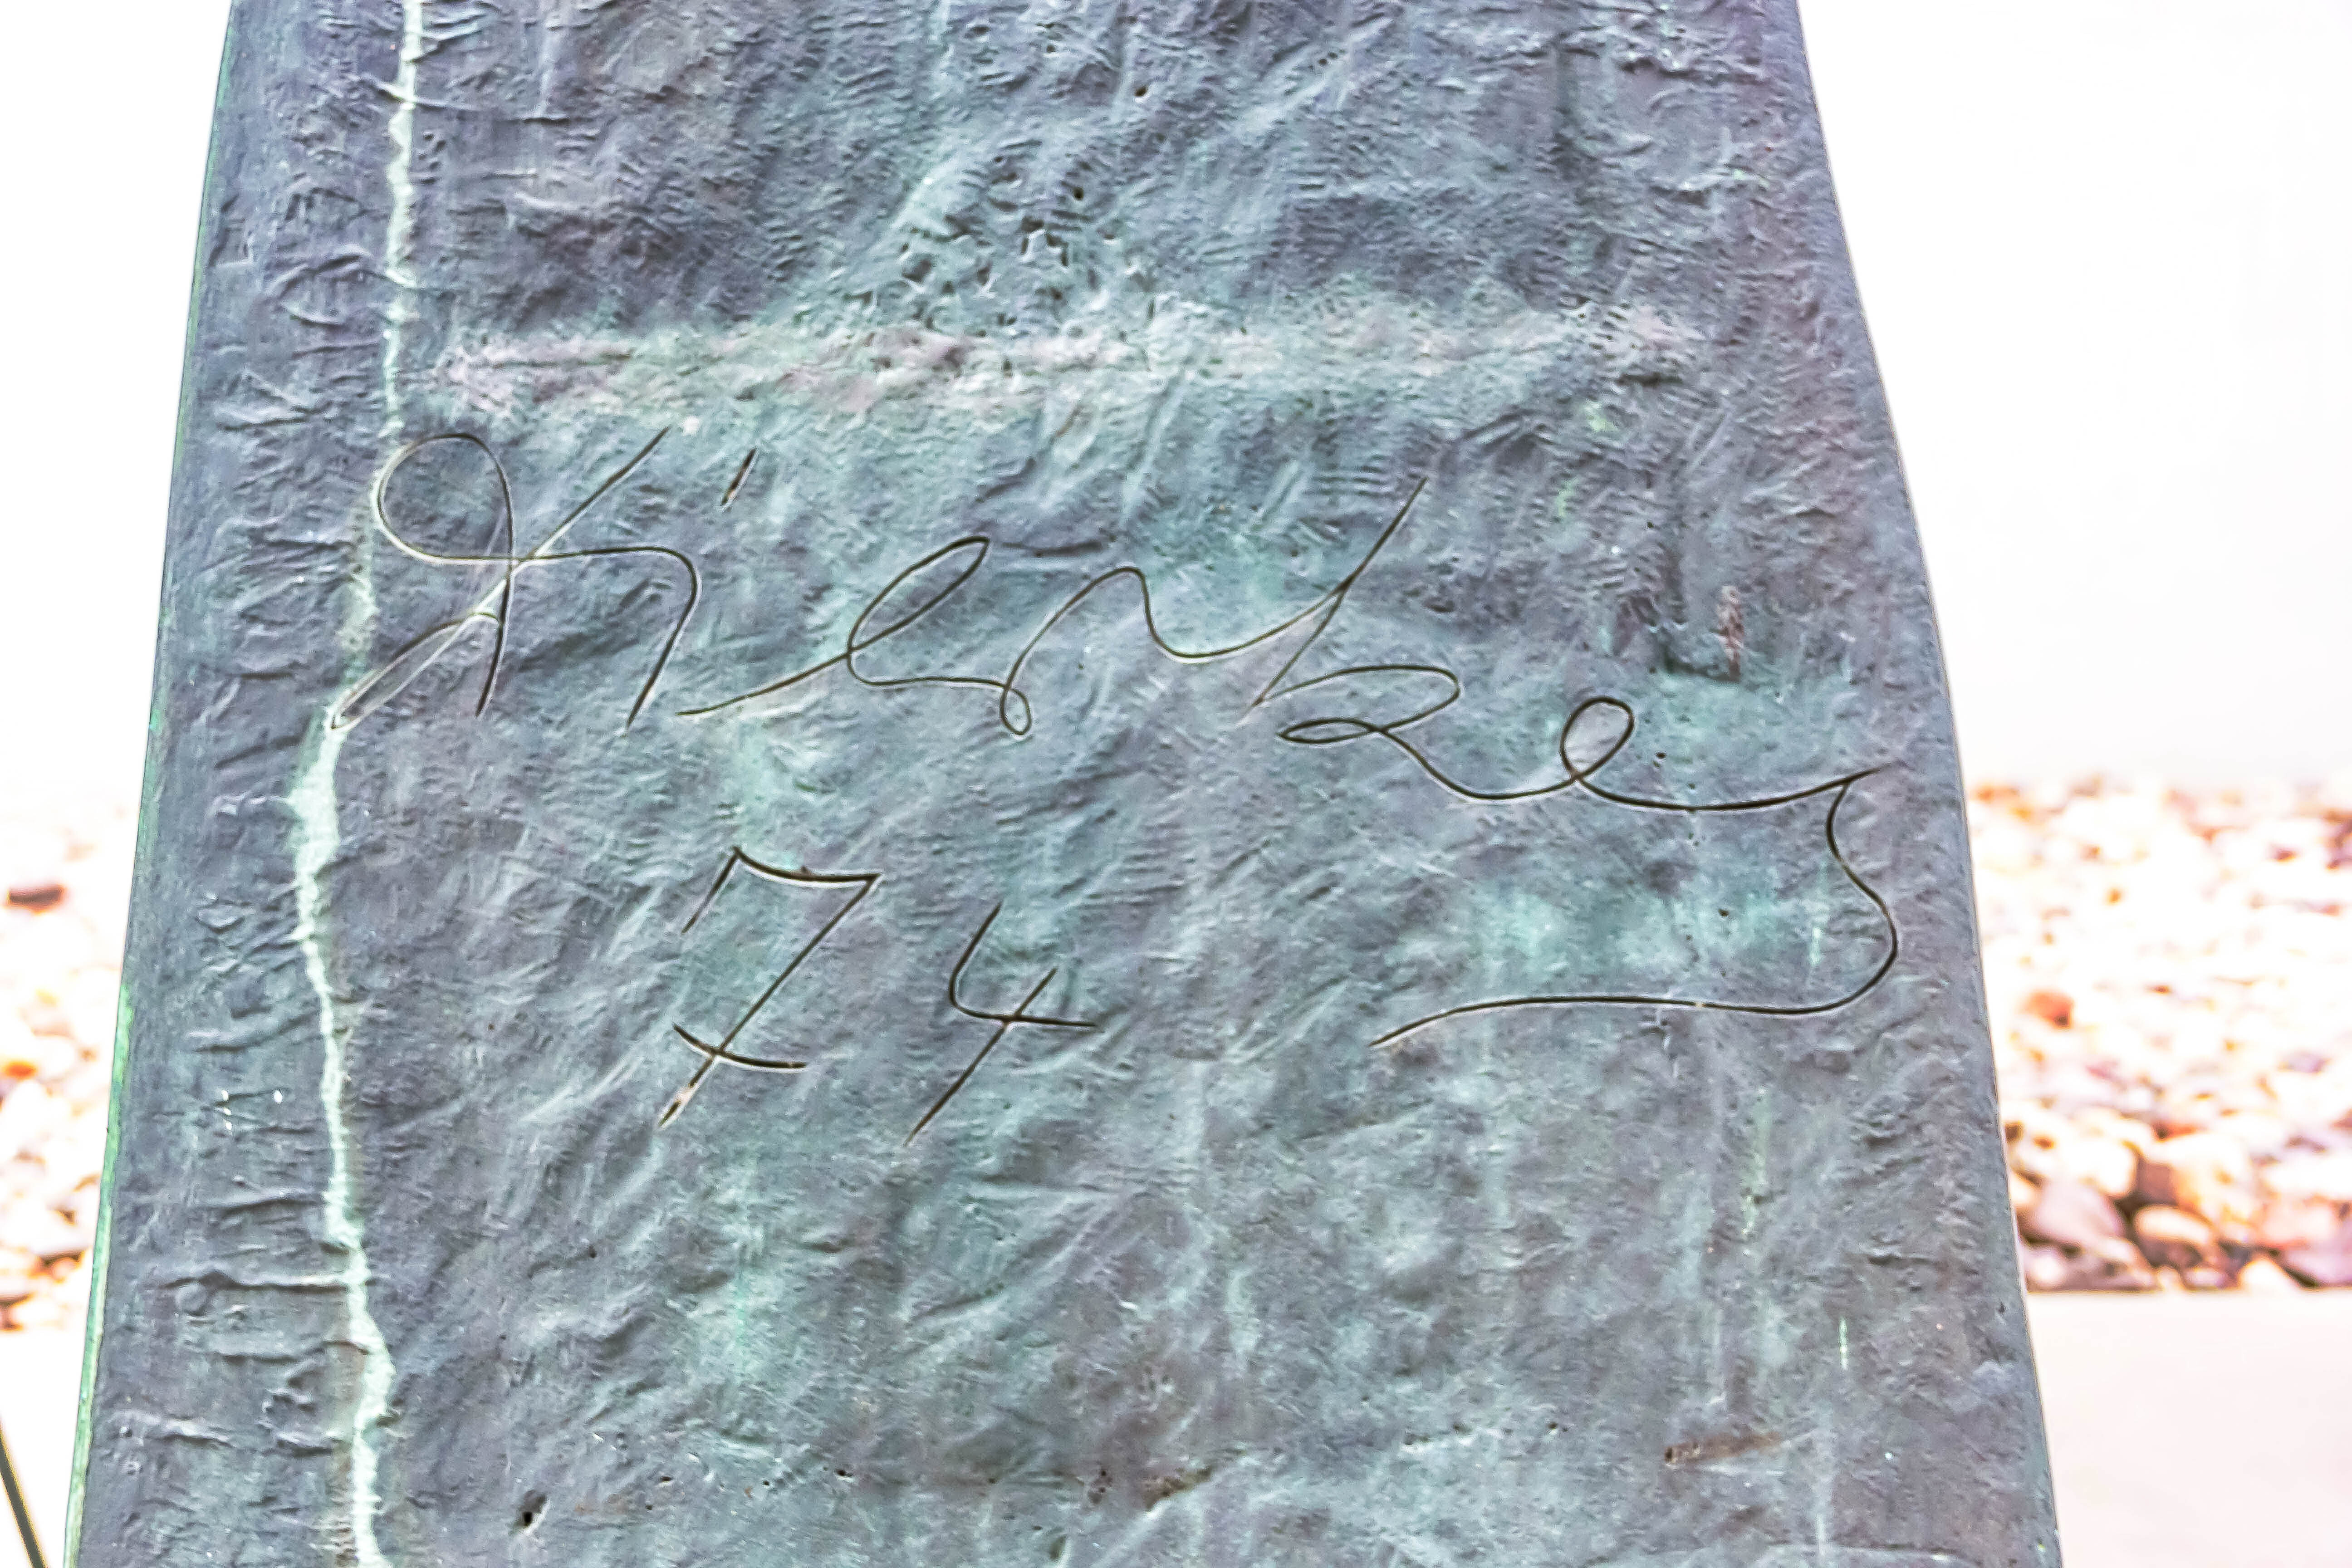
Signature of: karl j dierkes